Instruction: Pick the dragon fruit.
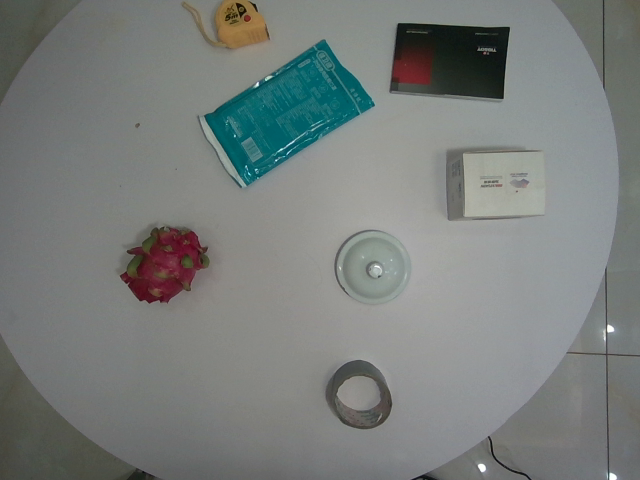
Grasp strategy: vertical